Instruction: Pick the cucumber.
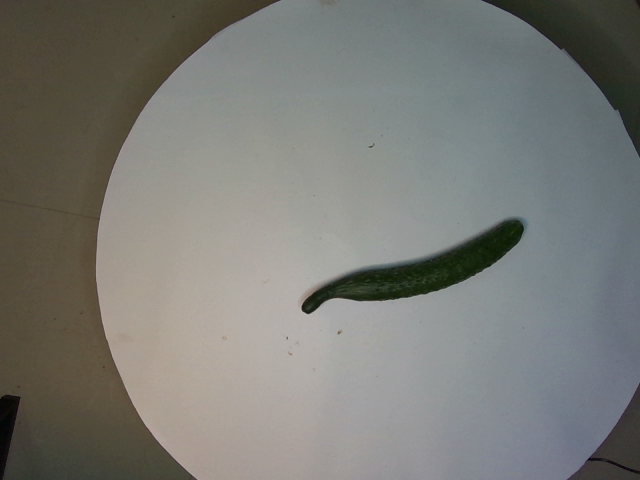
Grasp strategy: vertical